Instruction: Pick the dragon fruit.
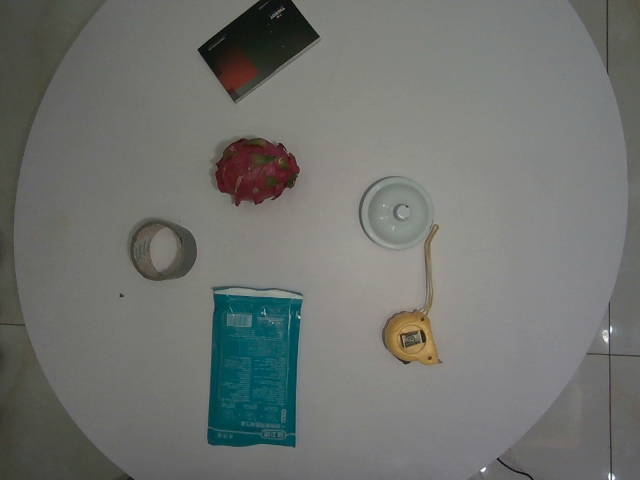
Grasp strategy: vertical